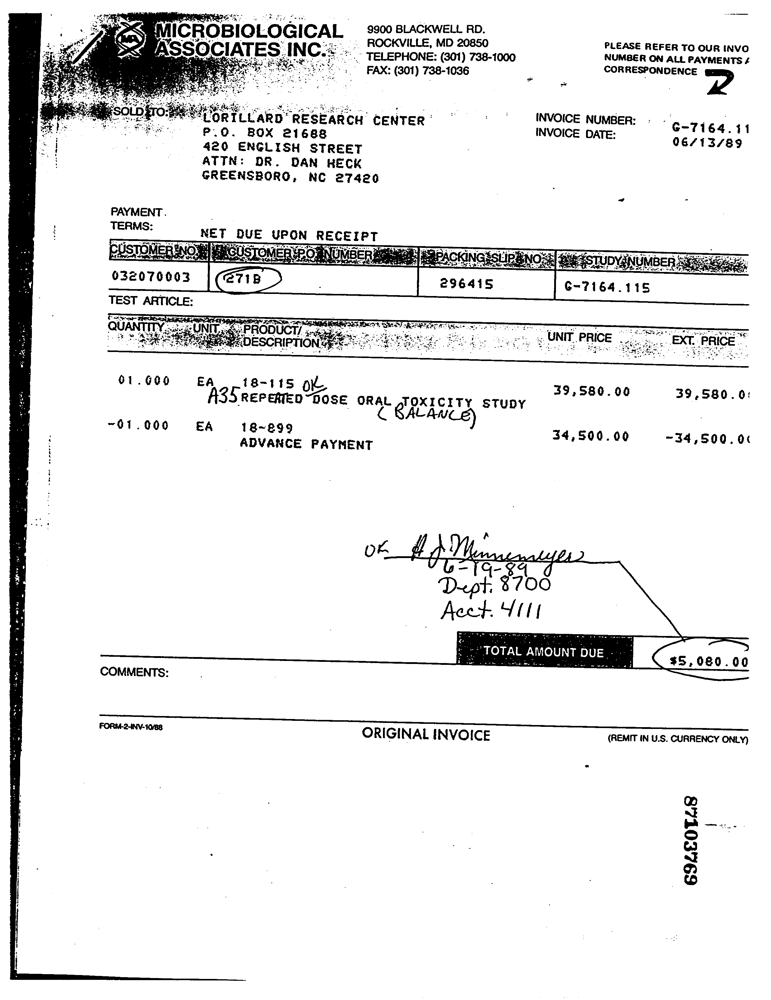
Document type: Invoice